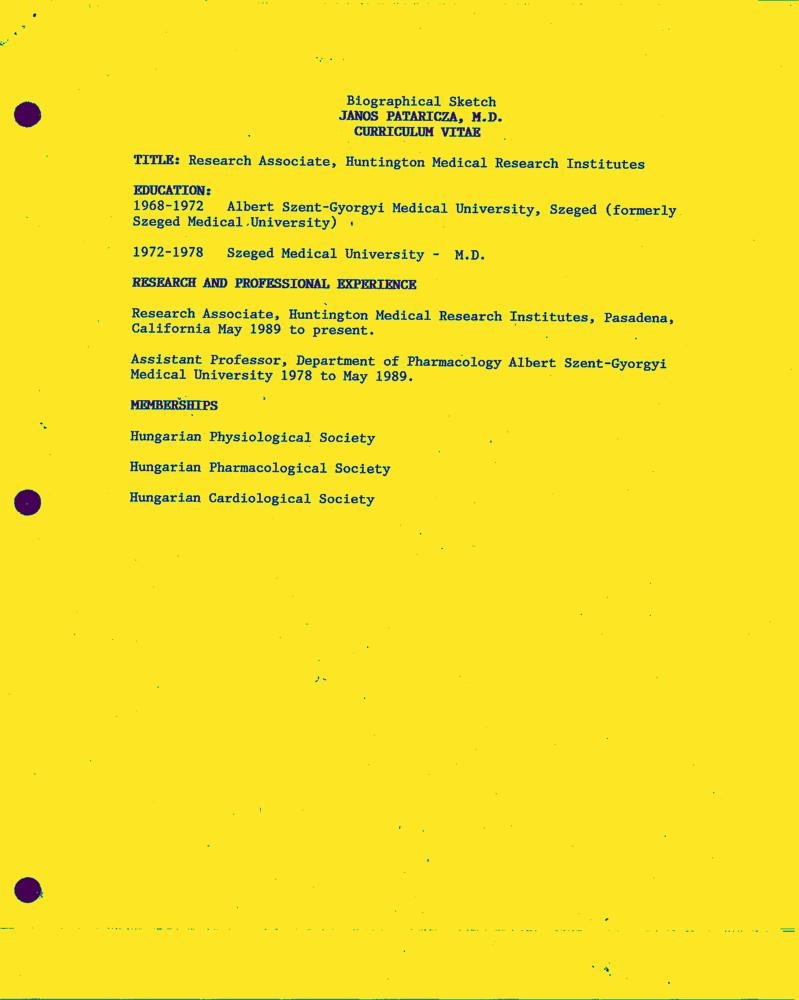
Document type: Resume-Doc